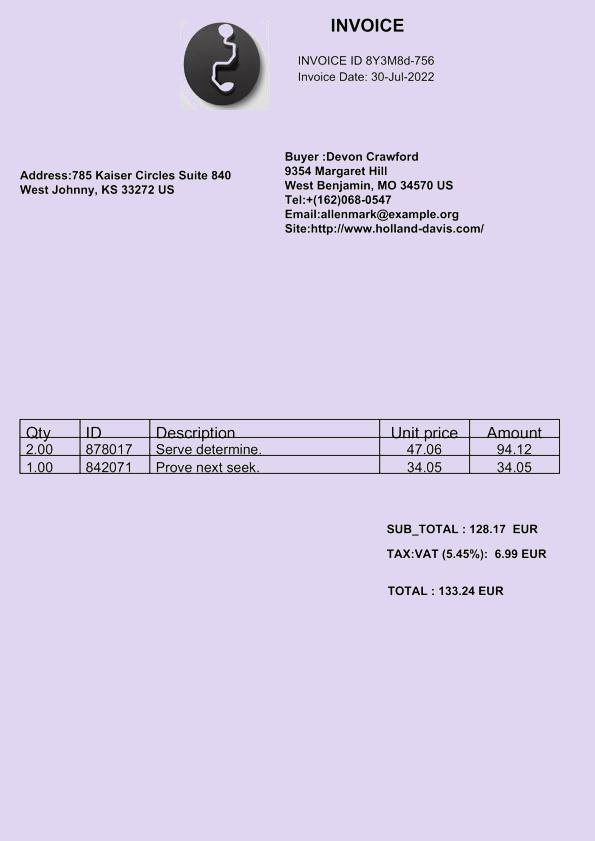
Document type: Invoice